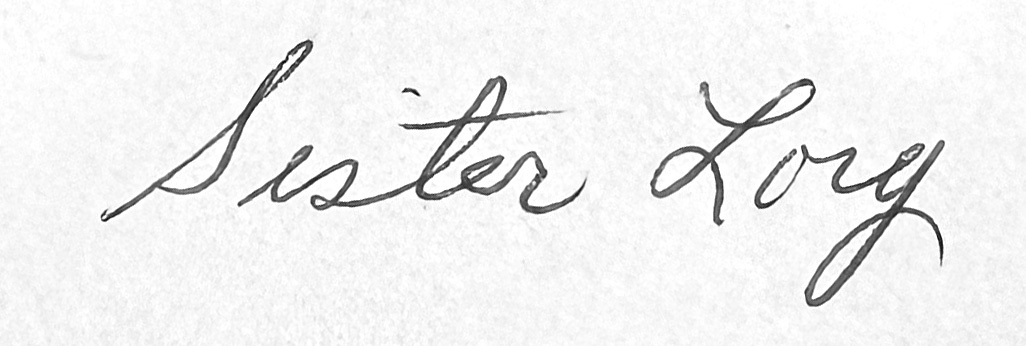
Signature of: lory schaff